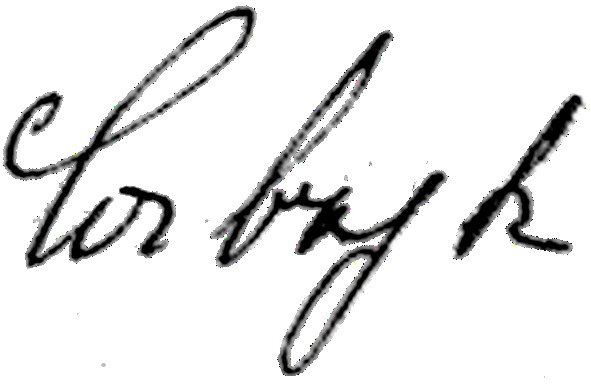
Signature of: q61116308